Question: What is the earliest payment due date mentioned in the document?
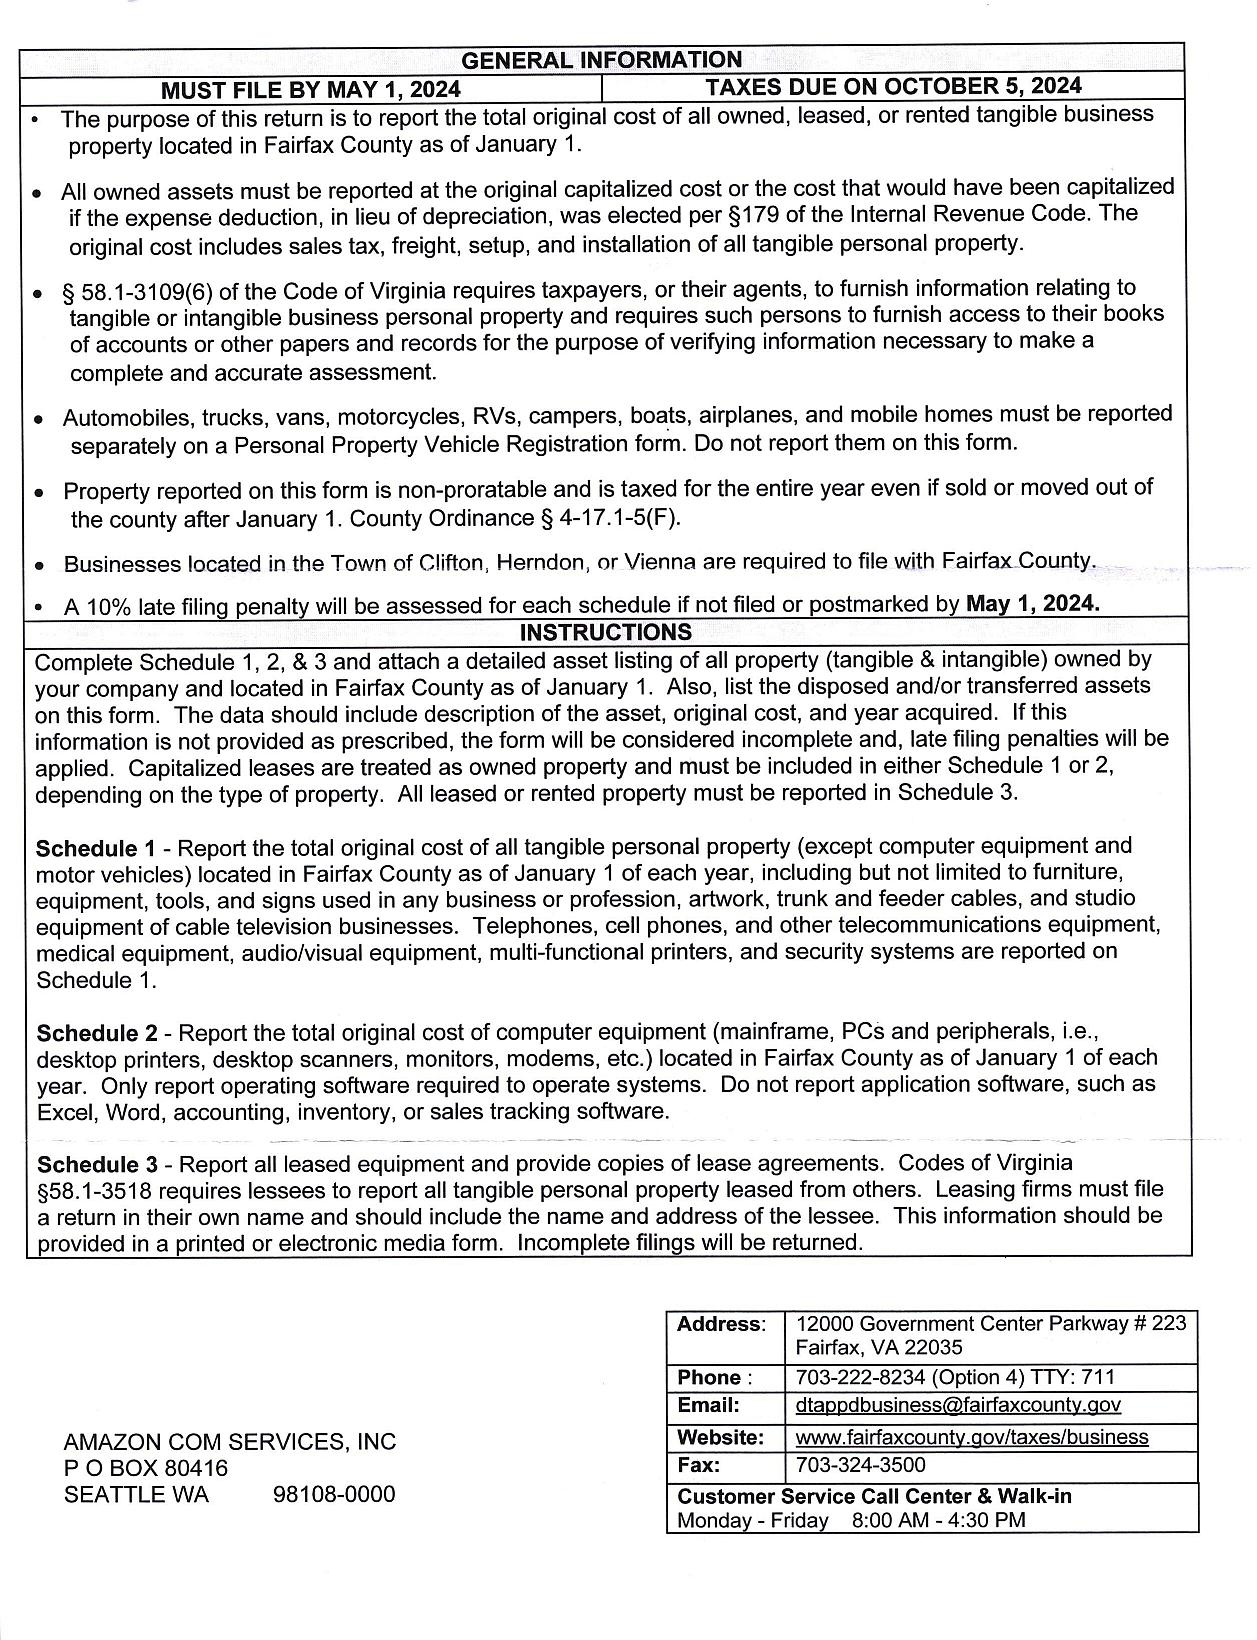
Answer: "5-Oct-24"